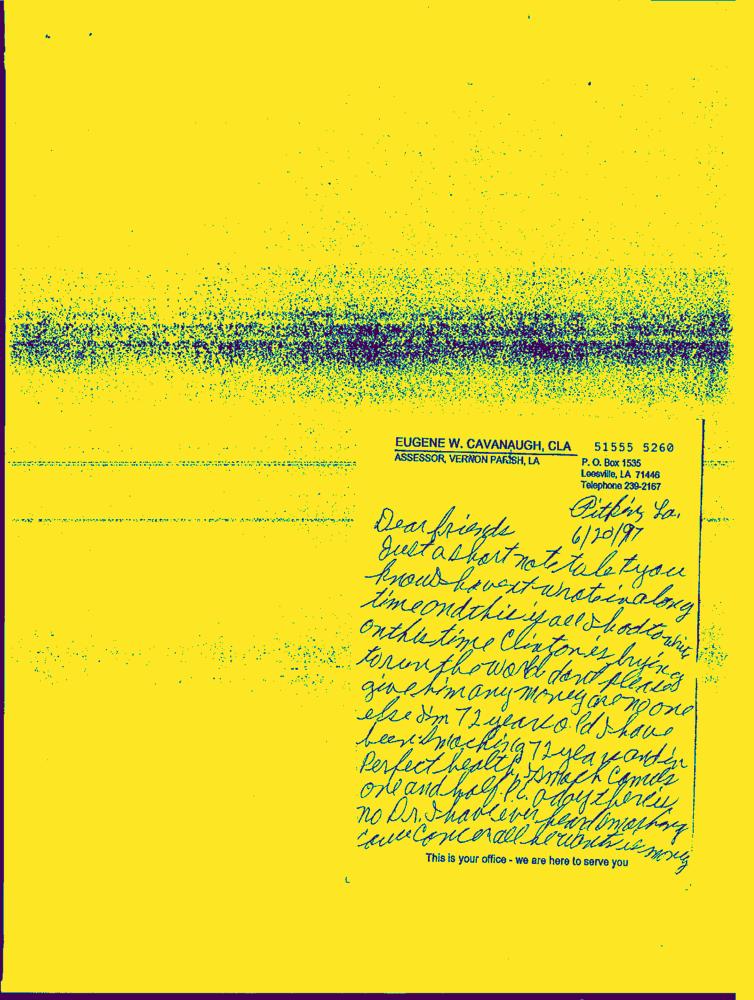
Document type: Hand-Written